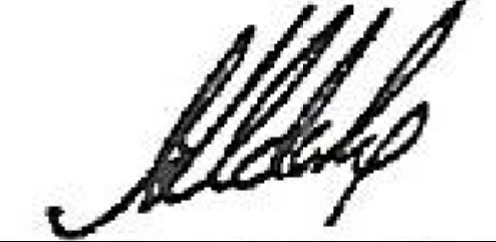
Signature of: hernán aldabe